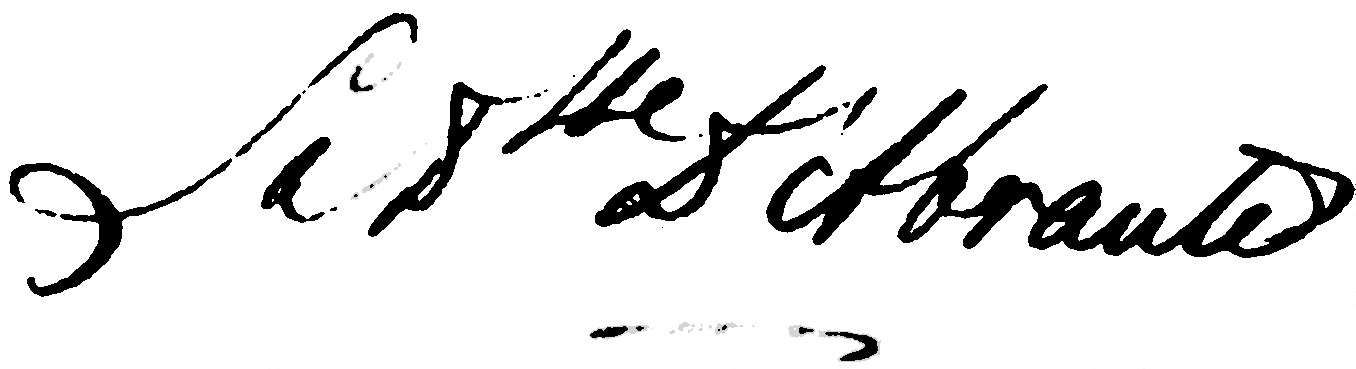
Signature of: laure junot duchess of abrantès